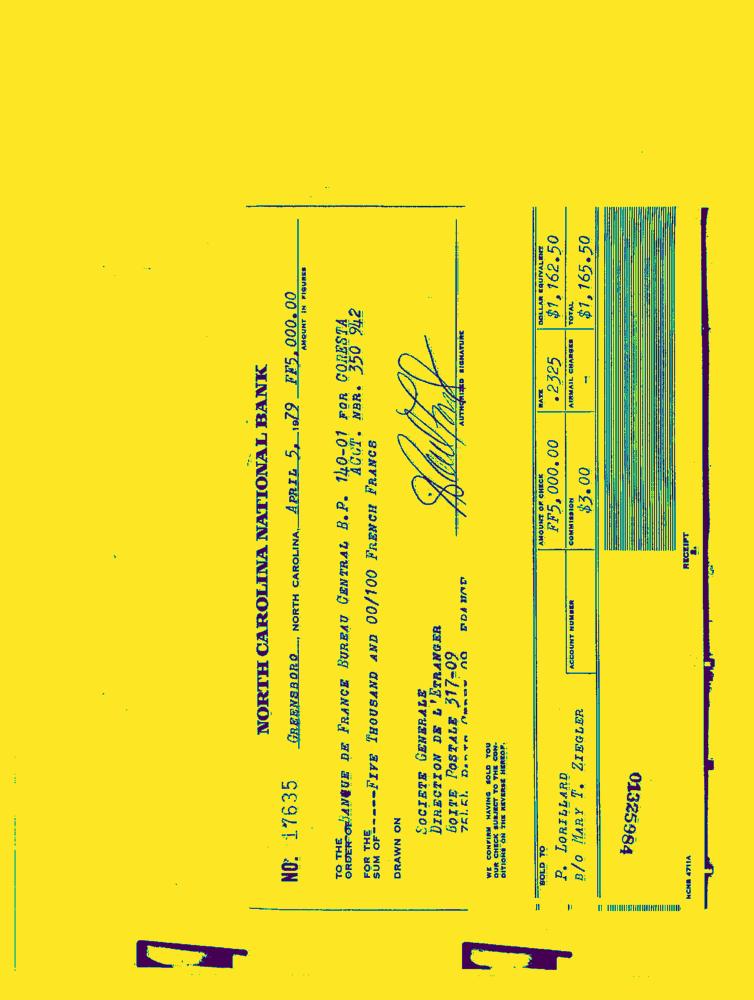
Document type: Invoice-Doc